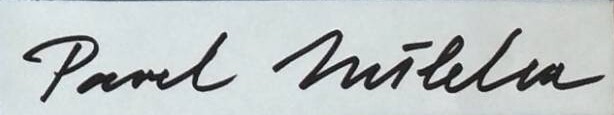
Signature of: pavel nešleha